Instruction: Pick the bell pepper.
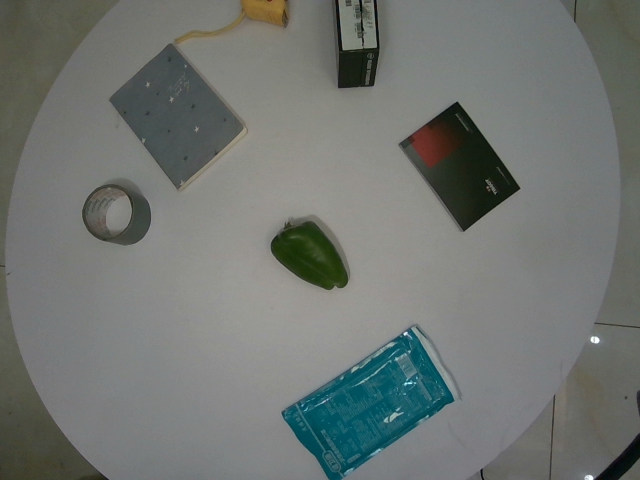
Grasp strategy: vertical